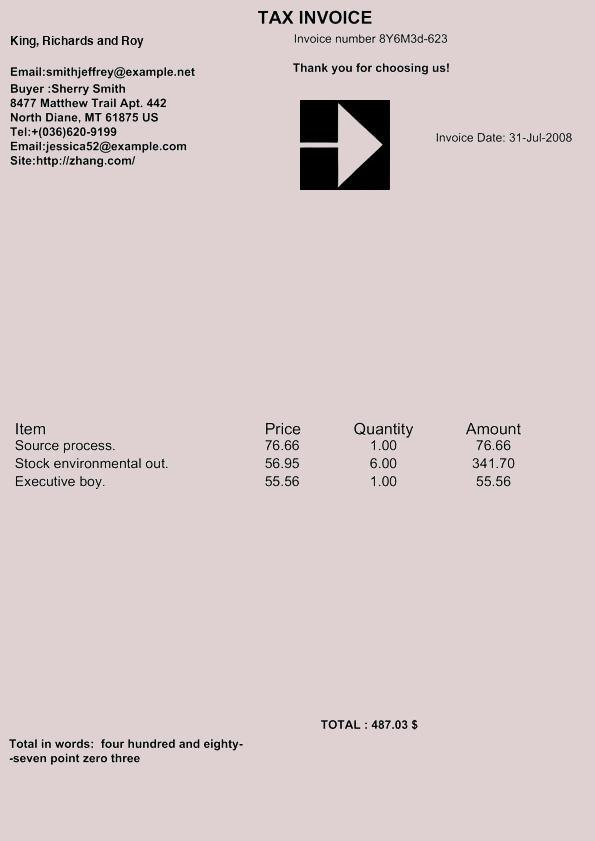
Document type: Invoice